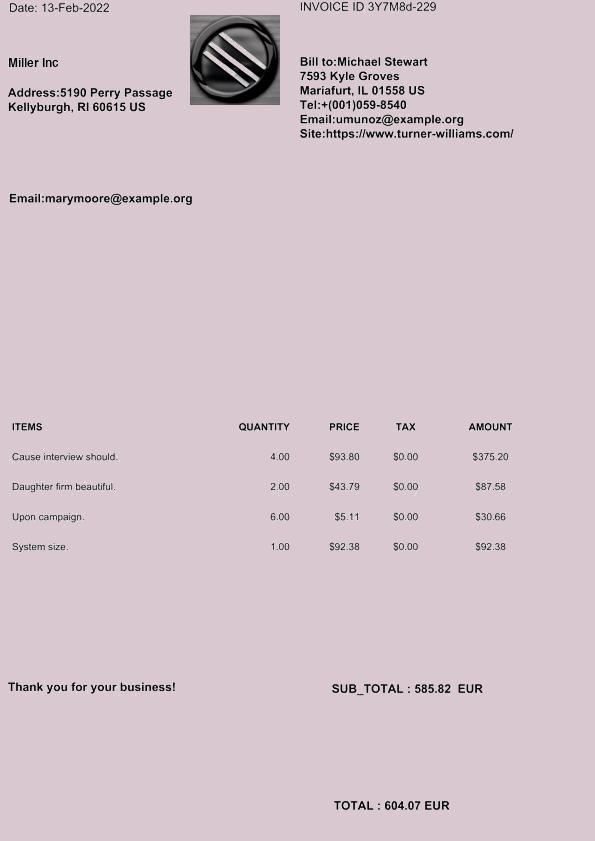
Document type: Invoice